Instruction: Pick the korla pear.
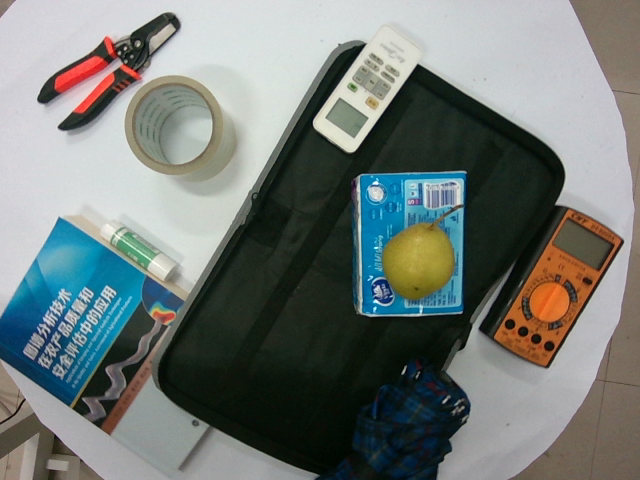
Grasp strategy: vertical